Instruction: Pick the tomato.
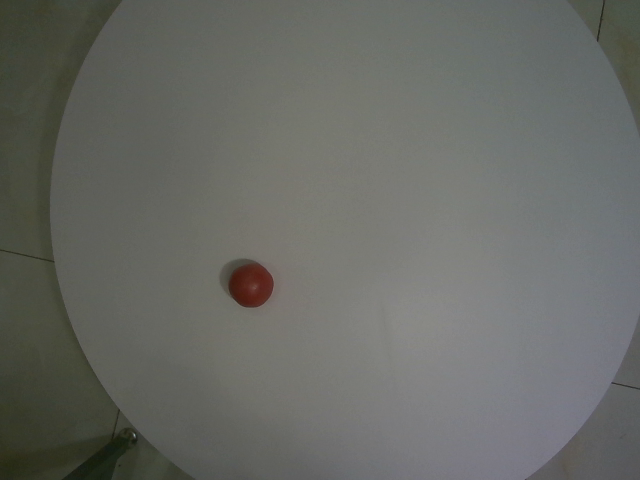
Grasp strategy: vertical